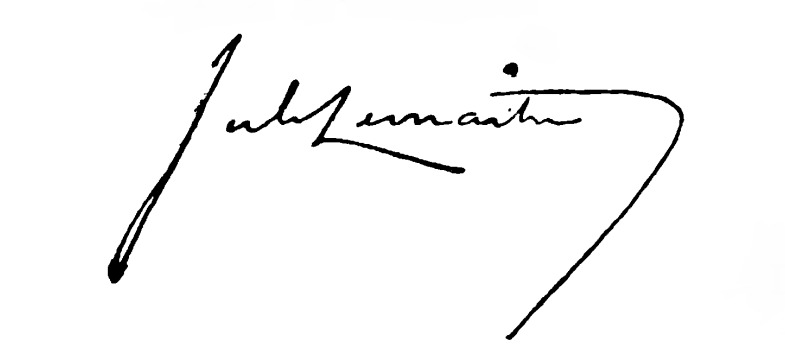
Signature of: jules lemaître